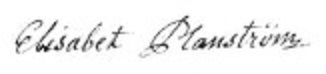
Signature of: elisabeth planström